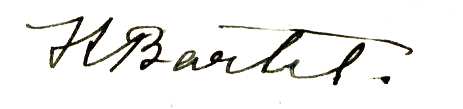
Signature of: kazimierz bartel